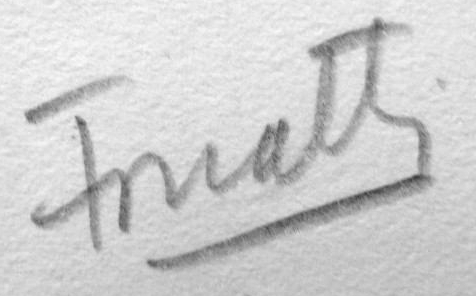
Signature of: carlos fossatti